Question: What might the diagnosis be?
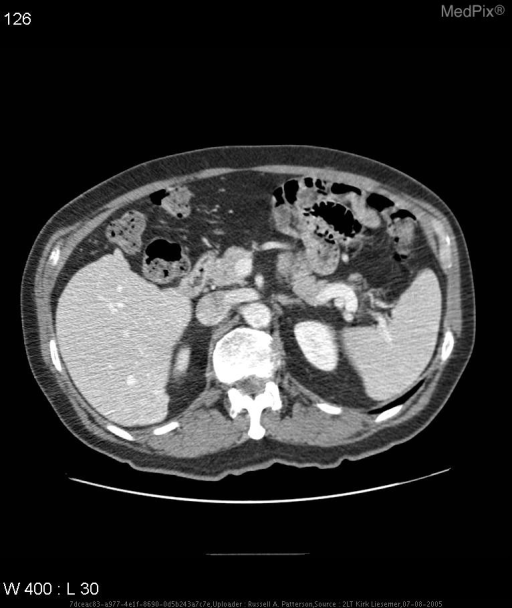
Answer: The possible diagnosis includes Hepatocellular carcinoma
                                                      Focal Nodular Hyperplasia
                                                      Metastatic disease.